Question: What do the imaging results show?
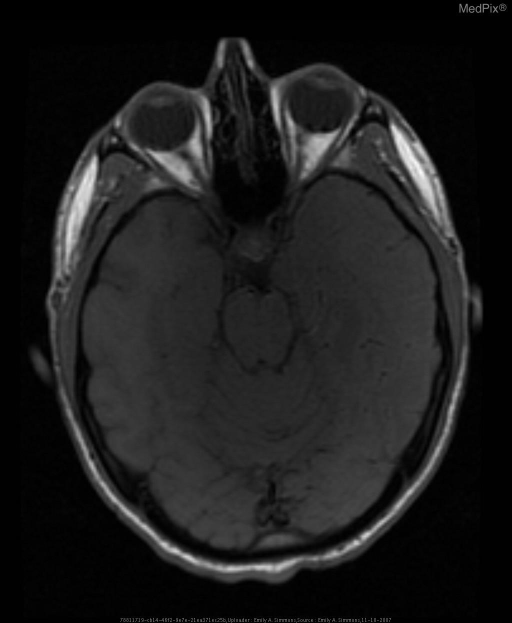
Answer: The imaging shows Bilateral temporal lobe involvement (L>R) with low attenuation on non-contrast CT, enhancement with gadolinium on T1, T2 hyper-intensity and restricted diffusion consistent with edema. Axial T1 weighted pre-contrast image demonstrates mass effect with left uncal herniation..